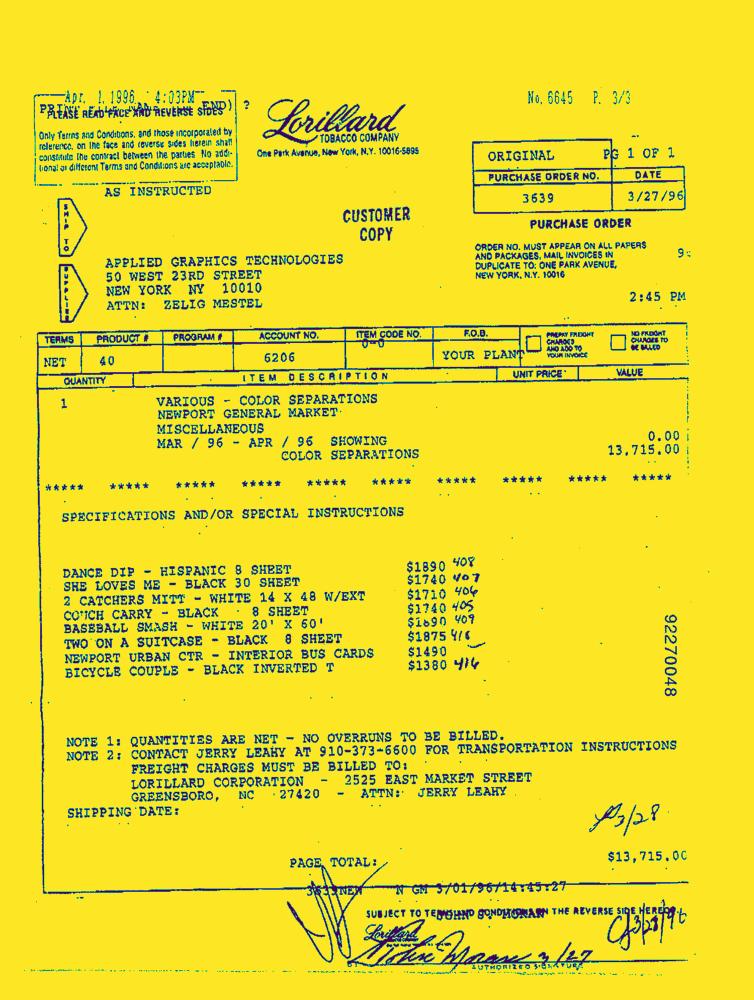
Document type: Invoice-Doc